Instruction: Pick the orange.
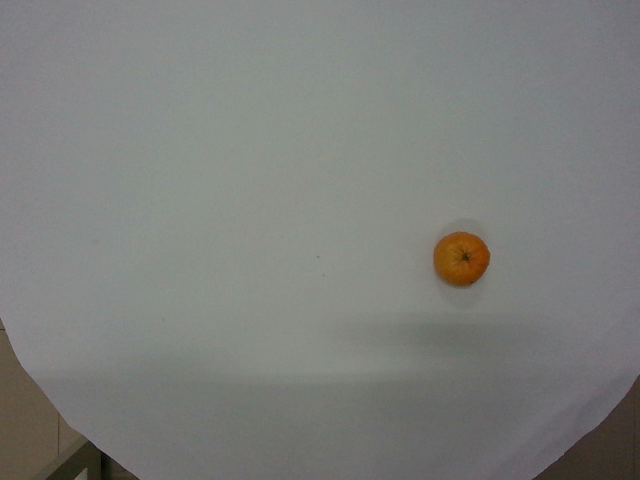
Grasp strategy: vertical